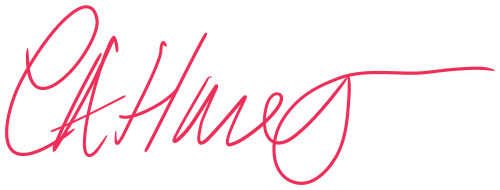
Signature of: caryn ann harlos